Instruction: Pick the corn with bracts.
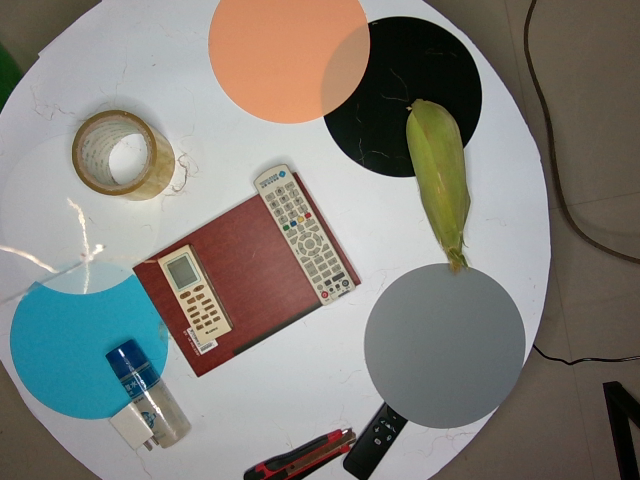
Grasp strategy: vertical